Question: In what way does the history help explain the case?
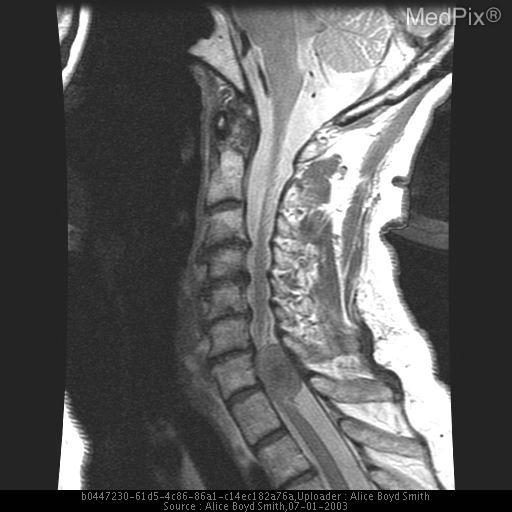
Answer: The patient's history of 50 year old woman with neck pain is key in understanding the case.